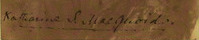
Signature of: katharine macquoid